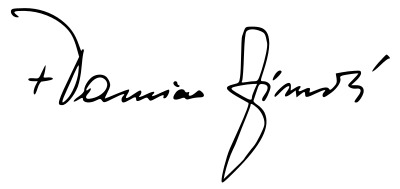
Signature of: damian zimon